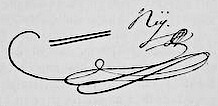
Signature of: michel ney